Question: In what way does the history help explain the case?
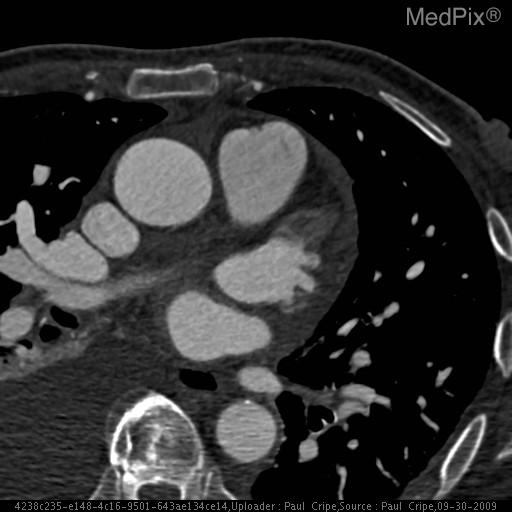
Answer: The patient's history of 80 year-old man with a known history of rate-controlled atrial fibrillation and aortic stenosis presented one week prior to study with facial droop. is key in understanding the case.